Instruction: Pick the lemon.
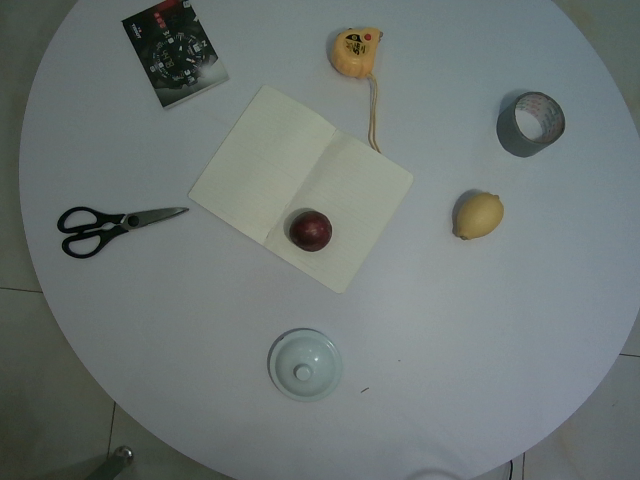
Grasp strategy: vertical